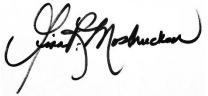
Signature of: gina mosbrucker